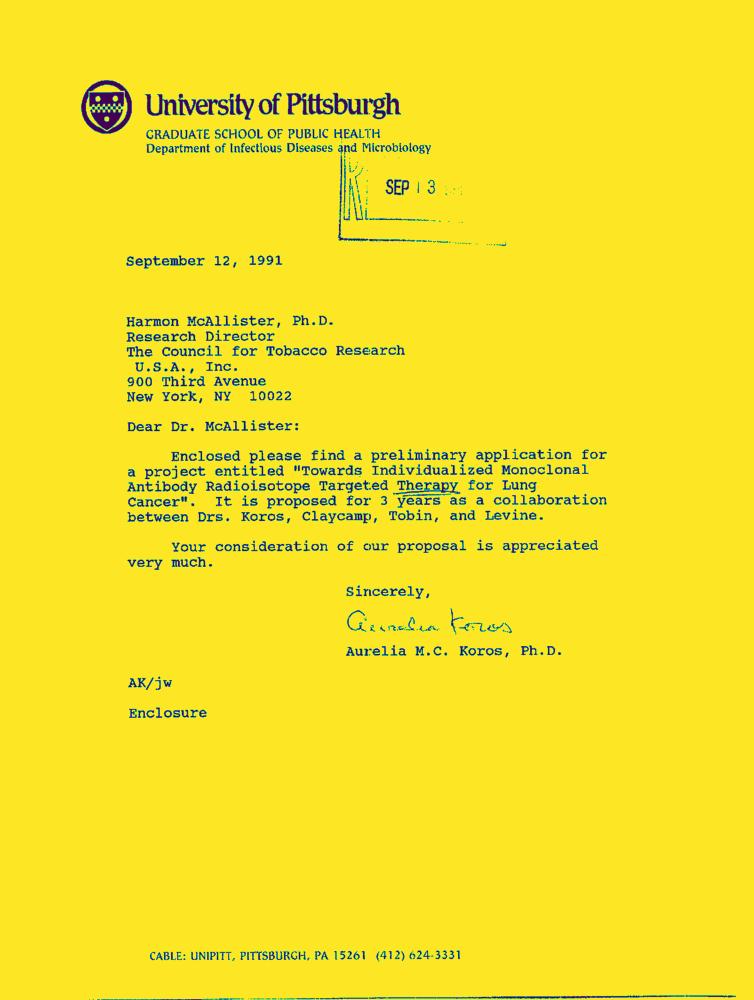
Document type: Letter-Doc